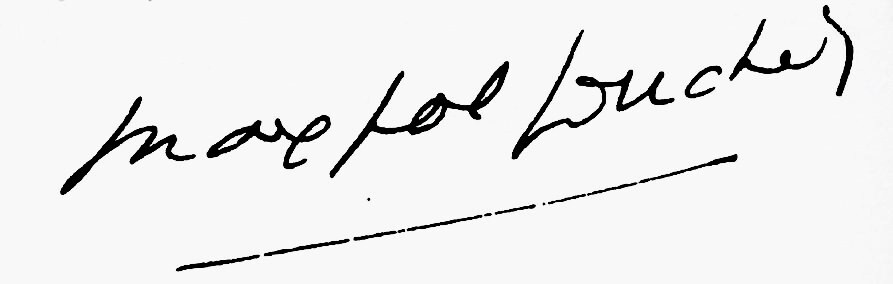
Signature of: max pol fouchet